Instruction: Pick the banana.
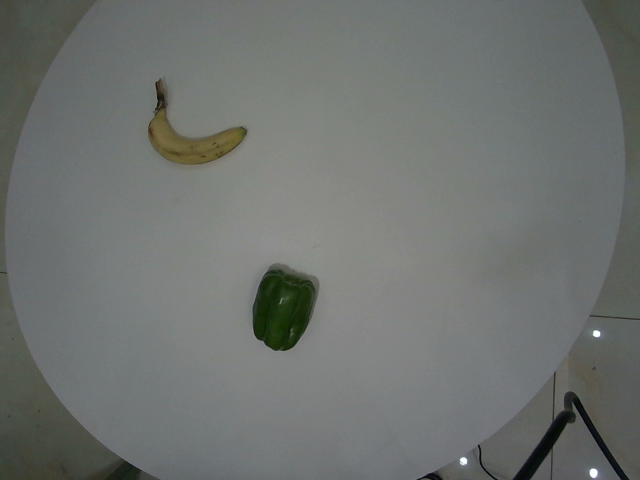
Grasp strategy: vertical